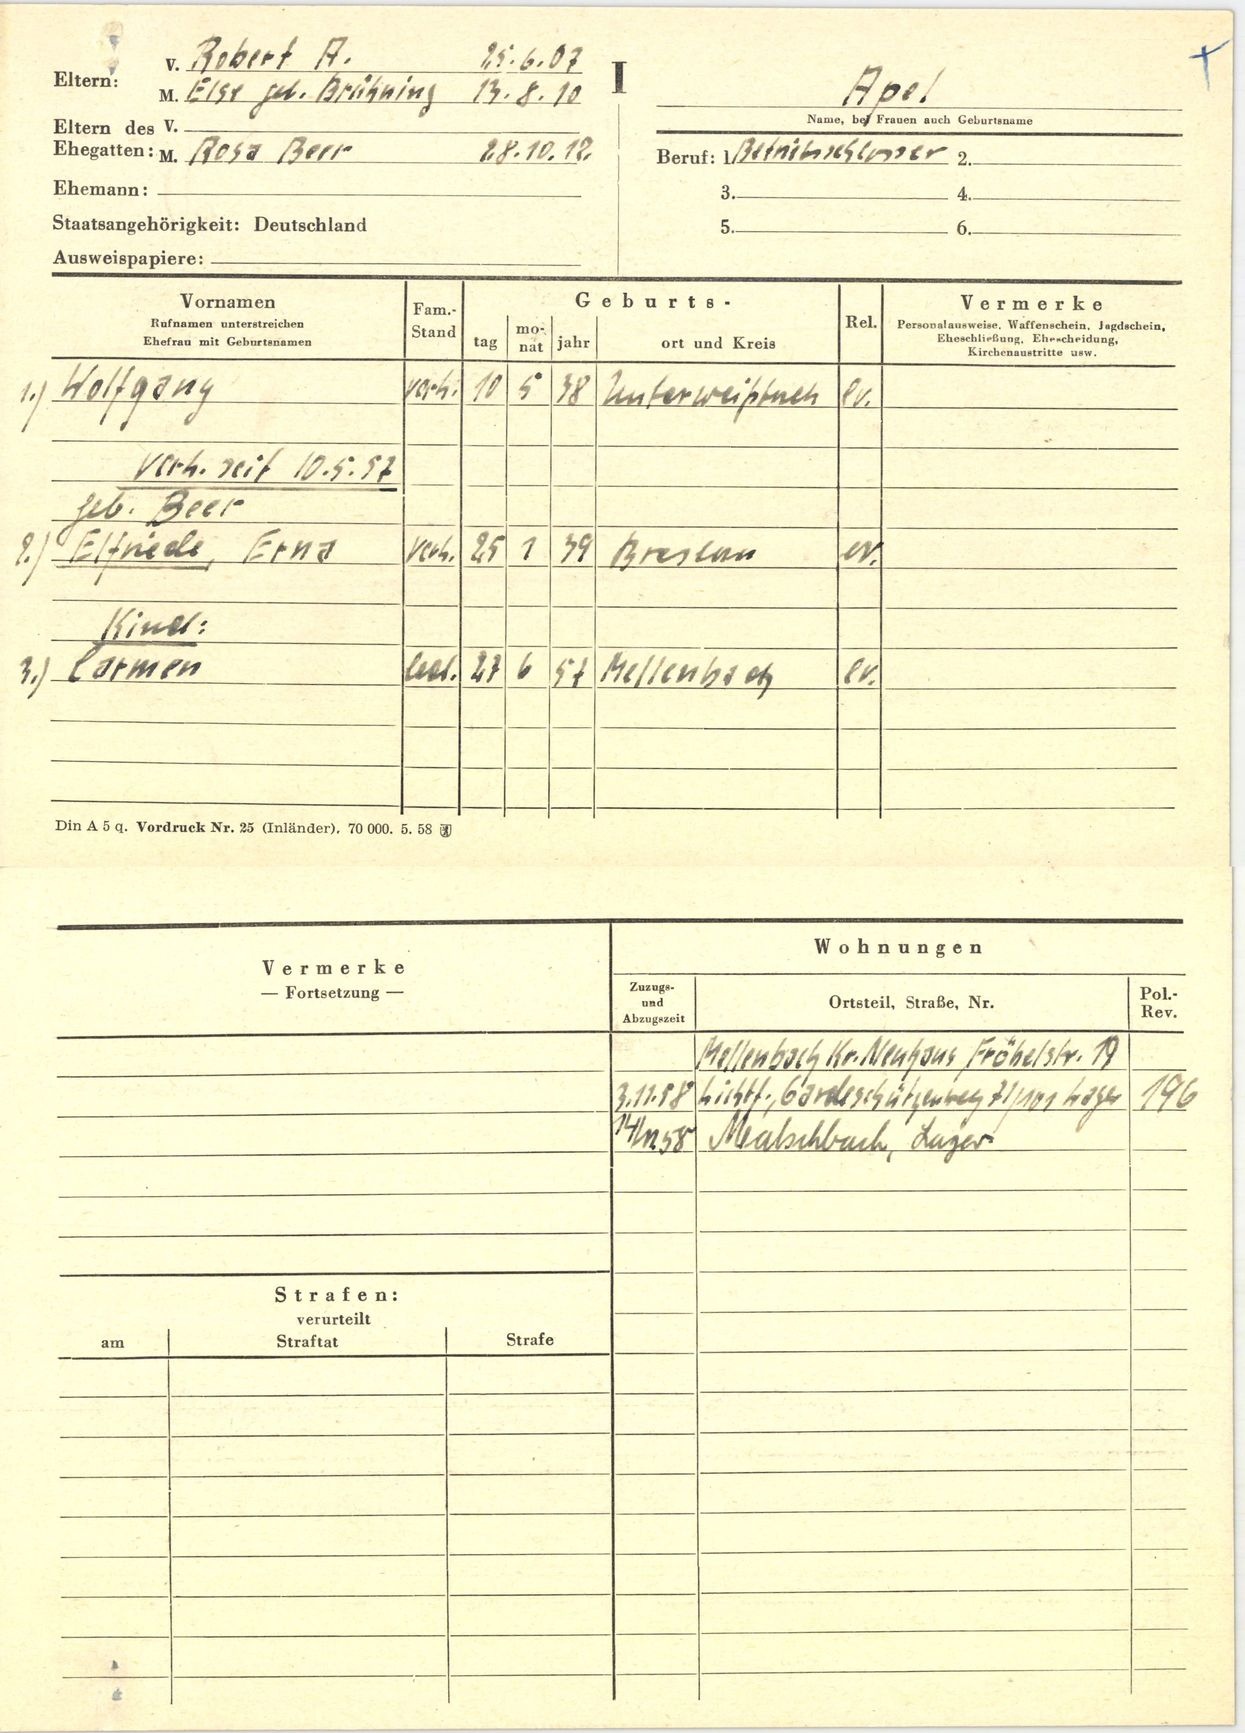
Apel